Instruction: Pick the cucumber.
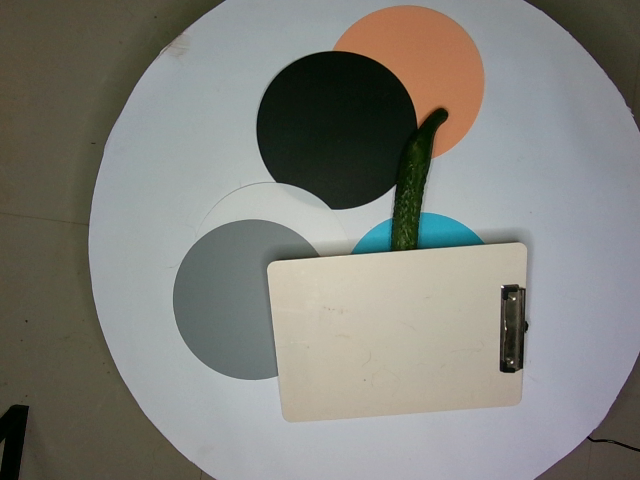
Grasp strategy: vertical